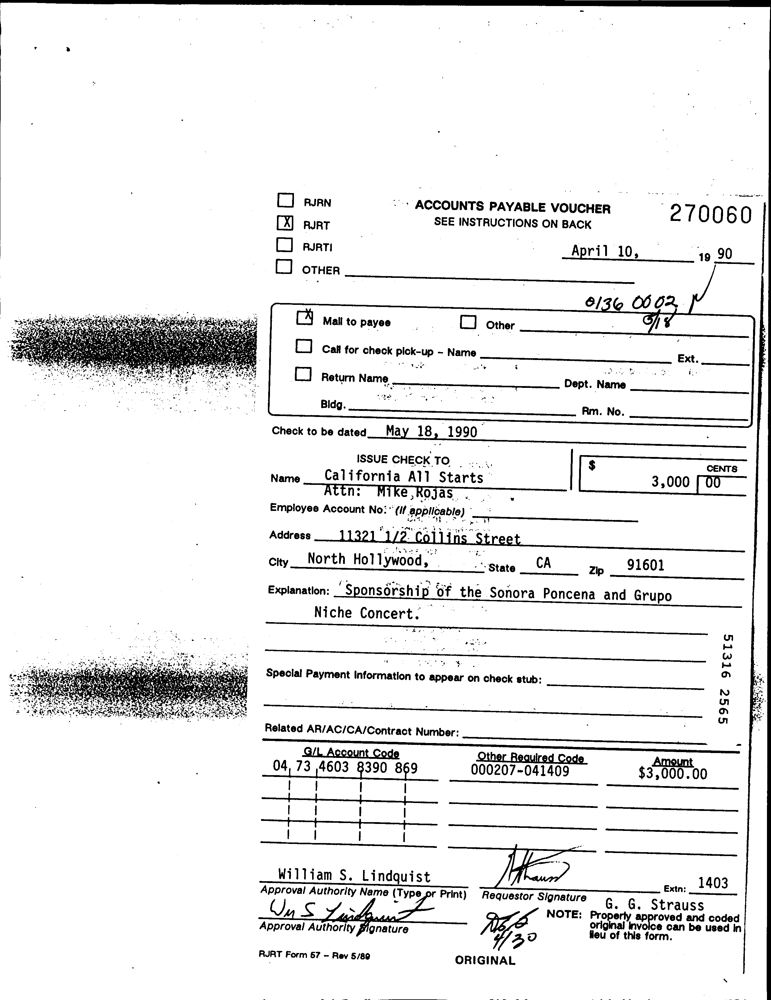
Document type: Invoice